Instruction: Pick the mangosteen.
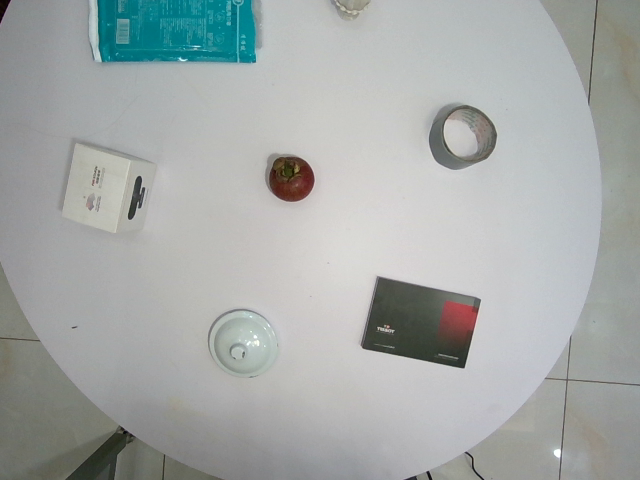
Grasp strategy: vertical